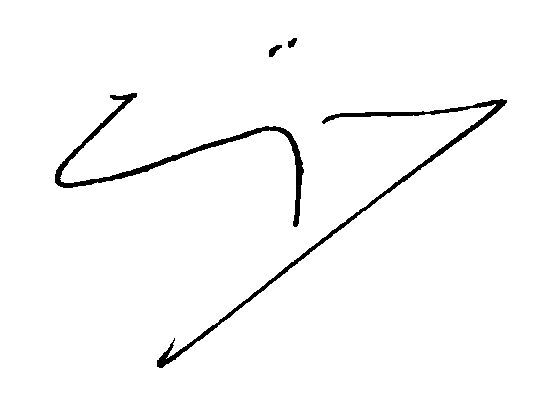
Signature of: étienne coÿne